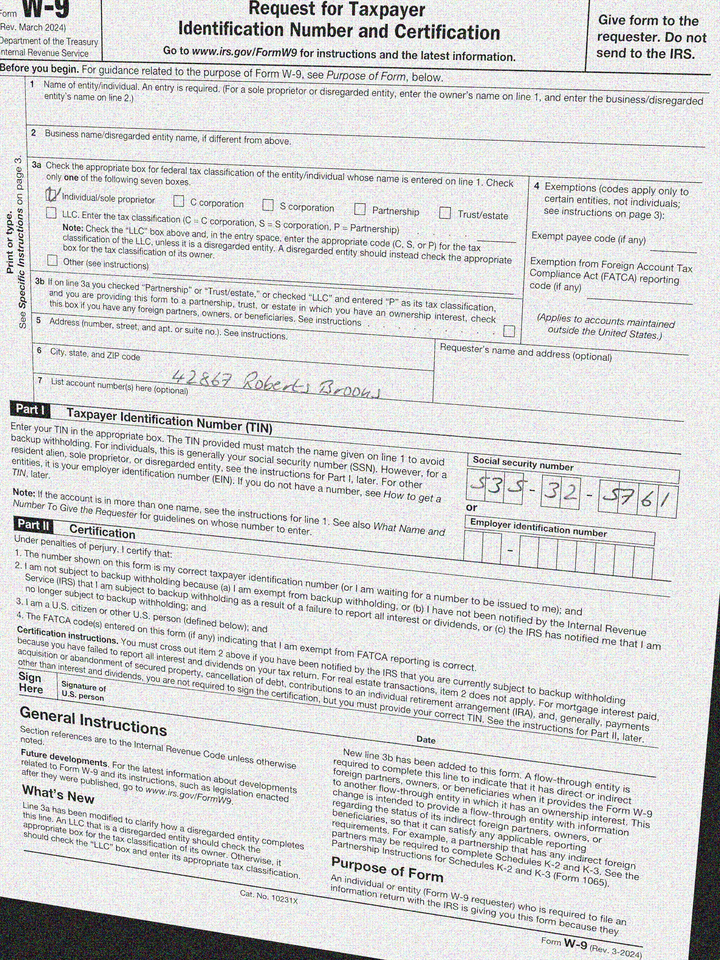
adr1: 42867 Roberts Brooks
cbx: yes
ssn: 535325761